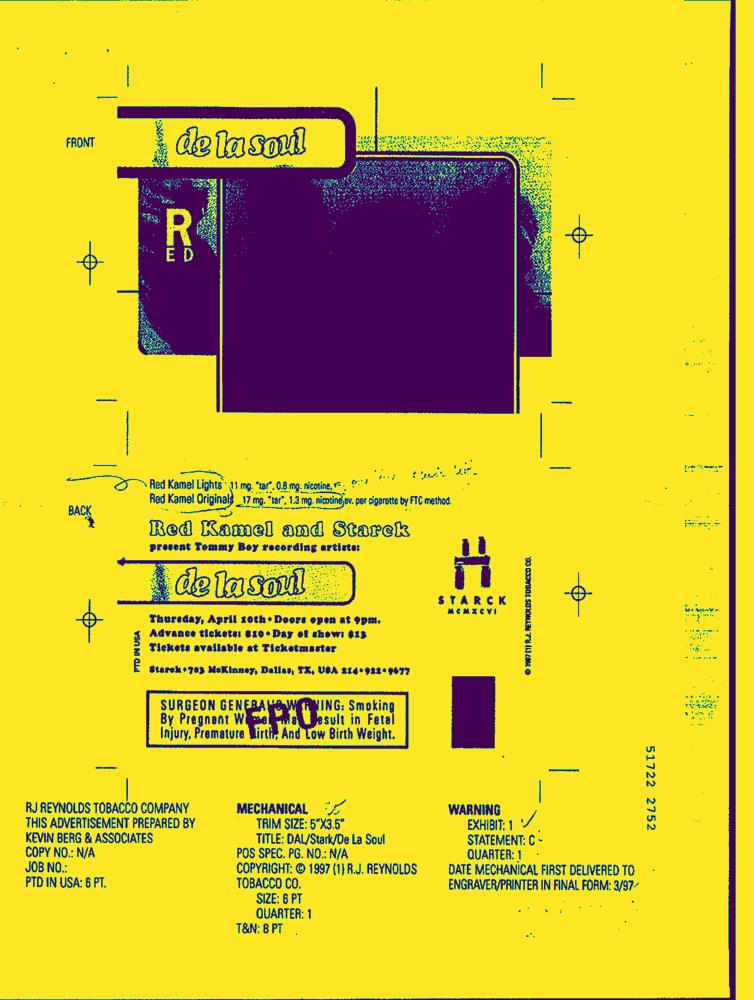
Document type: AD